Patient: Female, age 0
A 6-month-old girl presented to our clinic with bilateral hip joint pain, which began 1 year prior to her admission. The pain drastically affected her physical activity and was more evident in the morning. No other symptoms were presented. She then received Plain MRI and enhanced scanning of the hip joints, which revealed a small amount of effusion within the bilateral joints. Both colored ultrasound examination of retroperitoneum and Plain CT scanning of the chest and abdomen showed no evident abnormalities; thus, no special treatment was given to the child at that time.
The child still complained of recurrent hip pain, and her parents treated her with physical therapy, with no significant improvement. In September 2019, the girl was admitted to our clinic for the first time, and the Plain MRI and enhanced scanning showed a small amount of bilateral hip joint effusion. Cytological examinations of the bone marrow were normal. However, her parents treated the child with irregular traditional Chinese medicine and still did not see any significant improvement.
In December 2019, the girl was admitted to another hospital and diagnosed with JIA. At that time, EBV-DNA quantification was normal. From then on, she received oral administration of methotrexate (MTX, 14 mg/m2, once per week), methylprednisolone pills (0.75 mg/kg/d), and subcutaneous injections of Recombinant Human Tumor Necrosis Factor-alpha Receptor II; lgG Fc Fusion Protein (0.8 mg/kg, once per week). The pain was relieved after 4 weeks of continuous treatment. Two months later, the child did not follow-up and stopped all treatment. On May 12, 2020, the pain in the bilateral hip joints became more severe and was accompanied by occasional headaches. The patient was then admitted to our hospital on May 14 for further examinations. No other symptoms were present (Figure 1).
The girl was diagnosed with immune thrombocytopenia (PLT: 87 x 109/L) in 2017. At that time, cytological examination of the bone marrow showed active bone marrow hyperplasia, maturation disorders of megakaryocytes, and diffused distribution of platelets. The platelet count returned to a normal level after venous infusion of immunoglobulin. No history of organ transplantation or repeated infection was reported. In addition, no remarkable family history was reported.
Upon physical examination, her vital signs were in a normal range with a body weight of 16 kg. The examination of her chest and abdomen showed no obvious abnormalities. No swelling or pressing pain was found in the joints of limbs. However, the 4-shaped sign showed positive results.
During routine laboratory and blood examinations: C-reactive protein (CRP), IL-6, serum ferritin, ASO, and rheumatoid factors (RF) were all within a normal range. Autoimmune antibody (ANCA, ANA, ANA spectrum, PR3-IgG, MPO-IgG, GBM-IgG, and anti-CCP) and pathogenic examination (tuberculosis antibody, tuberculosis infection-specific T cells, mycoplasma antibody, HIV, and fungi) were all negative. EB-VCA-IgG and EB-NA-IgG levels were elevated; EB-VCA-IgM and EB-EA-IgG levels were normal. EBV-DNA quantification showed normal results. Examination of HBsAg, HBeAg, and HBcAb showed positive, and serum quantification of HBV-DNA was 3.38 x 107 IU/ml. The levels of immunoglobulins (A, E, G, and M) and complements C3 and C4 were all within a normal range (Table 1). Lymphocyte subsets were normal.
Colored ultrasound examination of the retroperitoneum showed no masses or abnormalities. Plain CT scanning of the lungs showed multiple nodules and stripe-shaped shadows bilaterally in the lungs. The largest was 0.63 x 0.74 cm. Plain and enhanced MRI scanning of the knee and hip joints revealed that the synovium of the bilateral knee and hip joints were slightly thickened and enhanced, with a small amount of effusion in the joints. Plain and enhanced CT scanning of the lumbar vertebrae showed the adnexa area left to the L2 vertebral body had osteolytic bone destruction and was accompanied by soft tissue masses. Plain and enhanced MRI scanning of the skull, pituitary, and spine showed nodular lesions at the parasellar and meninges of the right parietal lobe and bone mass destruction of the L2 vertebral body and left vertebral pedicle (Figure 2). Electromyography (EMG) of bilateral lower limbs showed no abnormalities in nerve conduction or muscle contraction.
Bone marrow biopsy examination showed active bone marrow hyperplasia, substantially reduced erythroid hyperplasia, and elevated lymphocytes. Biopsy of the inguinal lymphocytes revealed that the microscopy and immunohistochemistry findings agreed with the changes of reactive hyperplasia of the lymph node.
So far, the diagnosis of the child is still not clear. Two biopsies were performed within the L2 vertebral lesion tissues. The first biopsy was not diagnosed because EBER in-situ hybridization was not performed. The diagnosis was not made until after the second biopsy of a positive EBER in-situ hybridization was performed (Figure 3).
The girl's pathological examination showed EBER (+); thus, she was diagnosed with EBV-SMT. However, she was not previously infected with HIV or had any organ transplantation. In addition, the girl had no history of immunodeficiency-related diseases. In order to clarify the possibility of undiagnosed immunodeficiency or other causes, blood was obtained for whole-exome sequencing. The results showed no related pathogenic genes.
The patient was admitted to the hospital for arthritis. The imaging examinations after admission showed multiple lesions in the skull, lungs, and vertebral body. Other hematological tumors or Langerhans cell histiocytosis were considered during the diagnosis, which was not in agreement with the pathological and other examination results. Biopsy of the L2 vertebral body was then performed to clarify the diagnosis. Finally, the in-situ hybridization of the tumor of the lumbar vertebrae suggested non-HIV/transplantation-related EBV-SMT. The patient then received surgery (lumbar lesions resection + fusion bone grafting and internal fixation) without chemo or radiotherapy. The hip pain improved except for occasional headache. The patient is still under regular follow-up now.
Keywords: children, epstein barr virus, hip joint, juvenile idiopathic arthritis, smooth muscle tumor
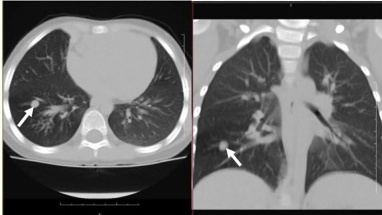
Image caption: Imaging examination. (B) Plain CT scanning of lungs showed multiple nodules and stripe-shaped shadows in bilateral lungs, and the size of the largest shadow was 0.63 x 0.74 cm.